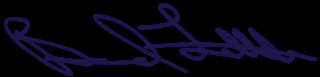
Signature of: brad little